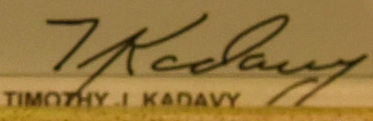
Signature of: timothy j kadavy